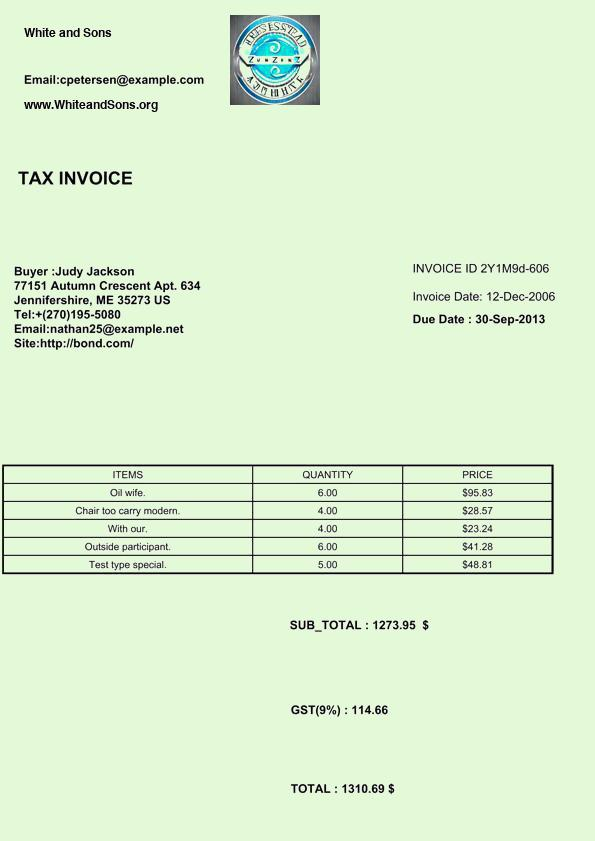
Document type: Invoice